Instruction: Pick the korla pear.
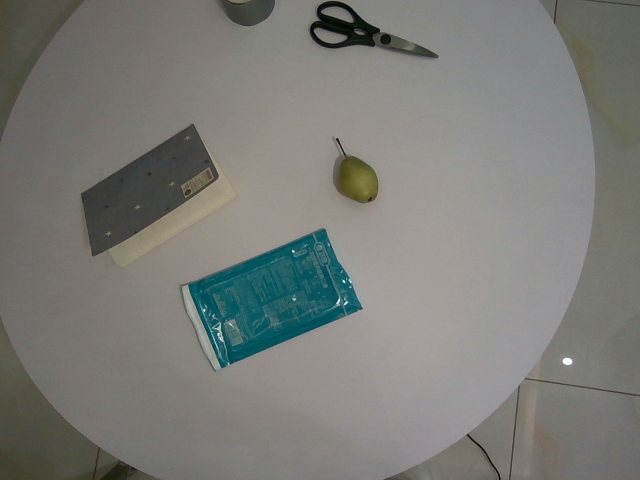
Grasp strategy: vertical